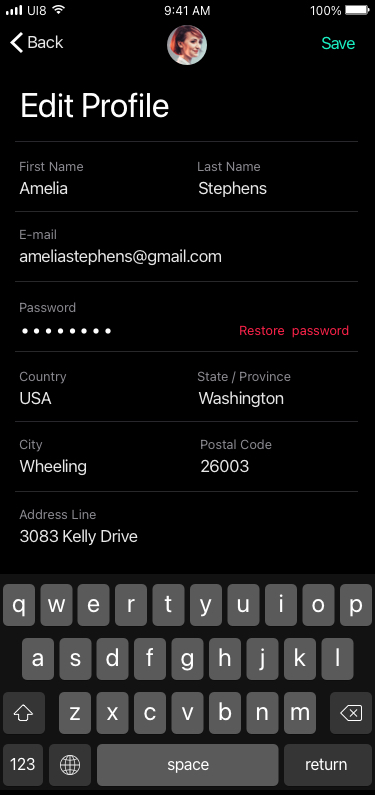
Text in this UI design:
Edit Profile
First Name
Last Name
Amelia
Stephens
Country
State / Province
USA
Washington
E-mail
ameliastephens@gmail.com
City
Wheeling
Postal Code
26003
Address Line
3083 Kelly Drive
Password
••••••••
Restore  password
Back
Save
return
space
123
m
n
b
v
c
x
z
l
k
j
h
g
f
d
s
a
p
o
i
u
y
t
r
e
w
q